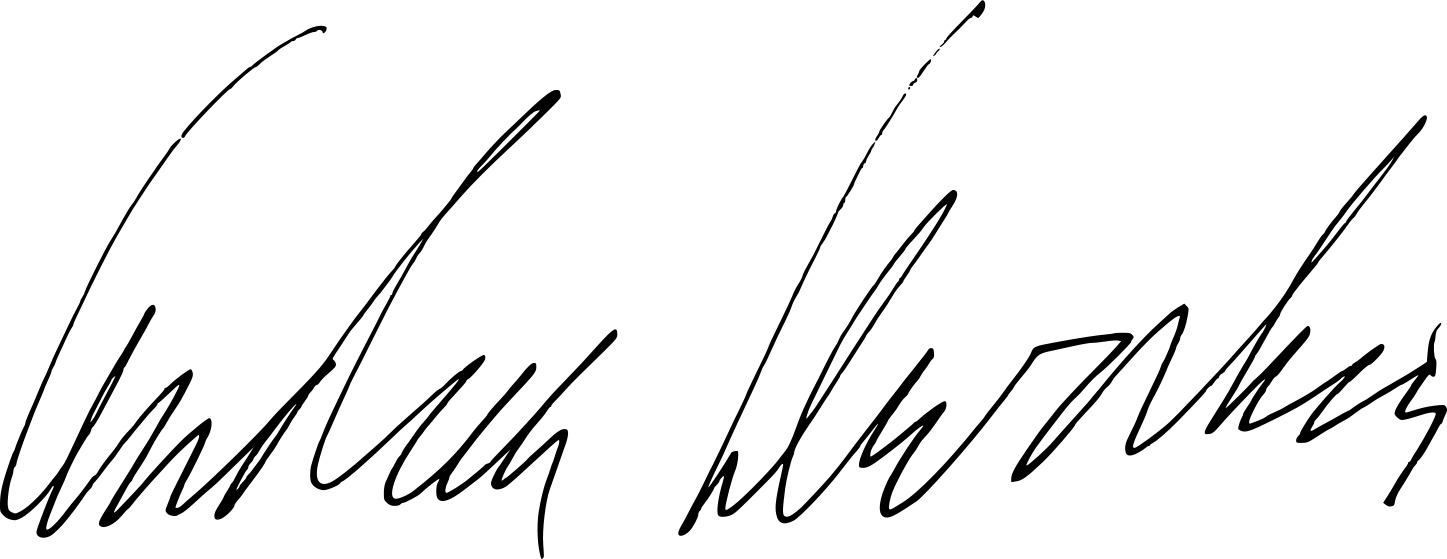
Signature of: andrea dworkin